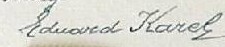
Signature of: eduard karel